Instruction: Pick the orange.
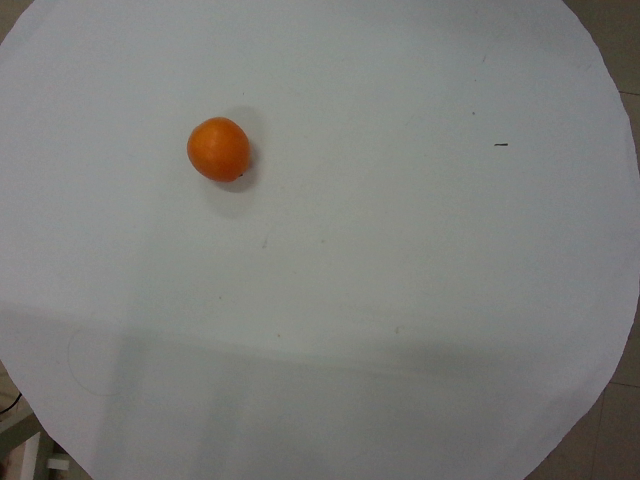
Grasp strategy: vertical